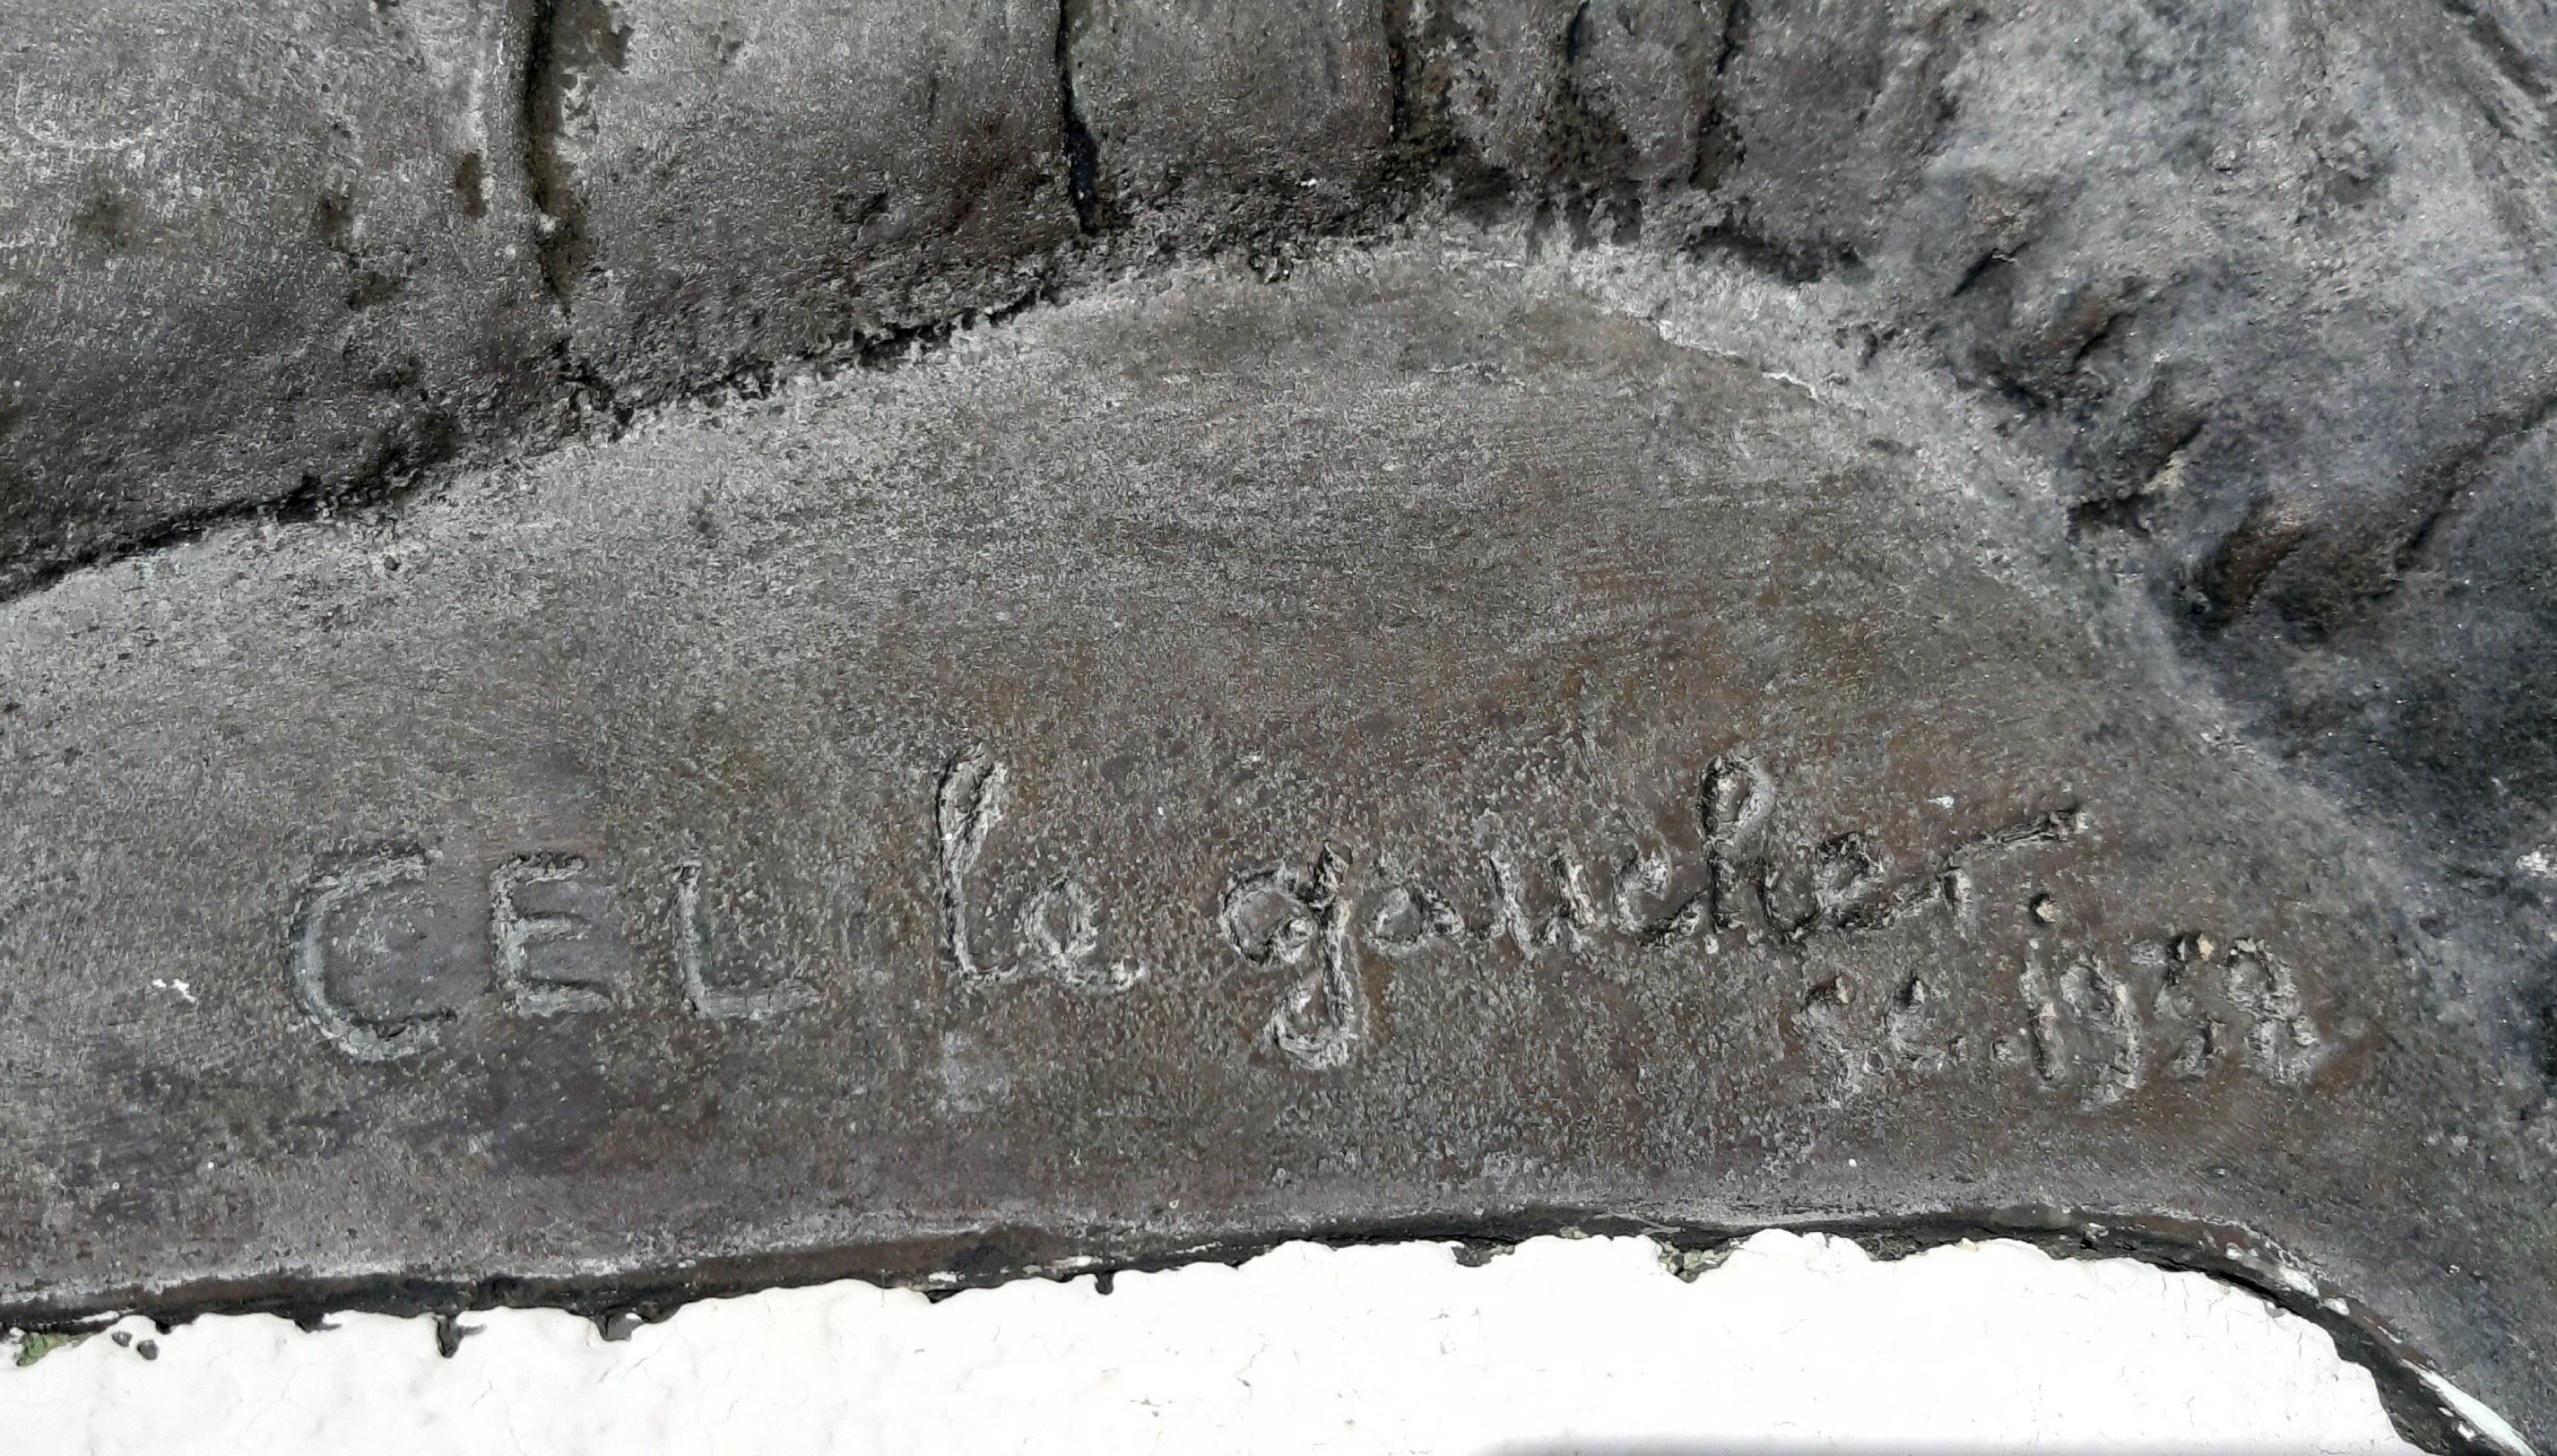
Signature of: marcel canguilhem